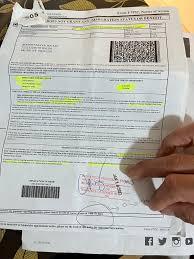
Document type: Invoice